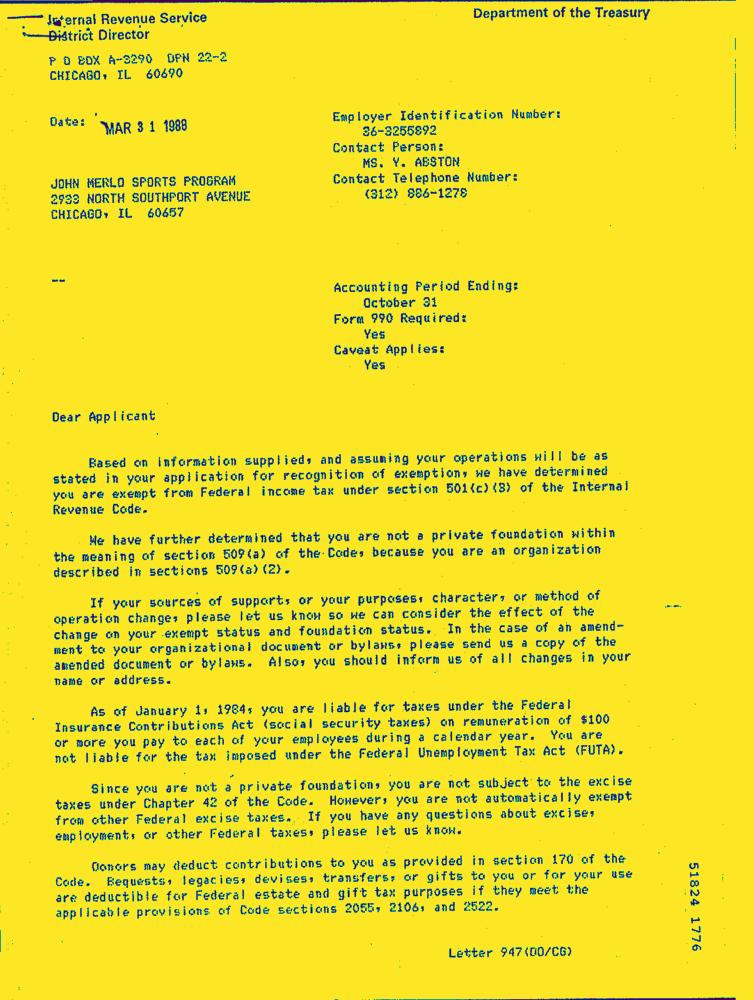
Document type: Letter-Doc